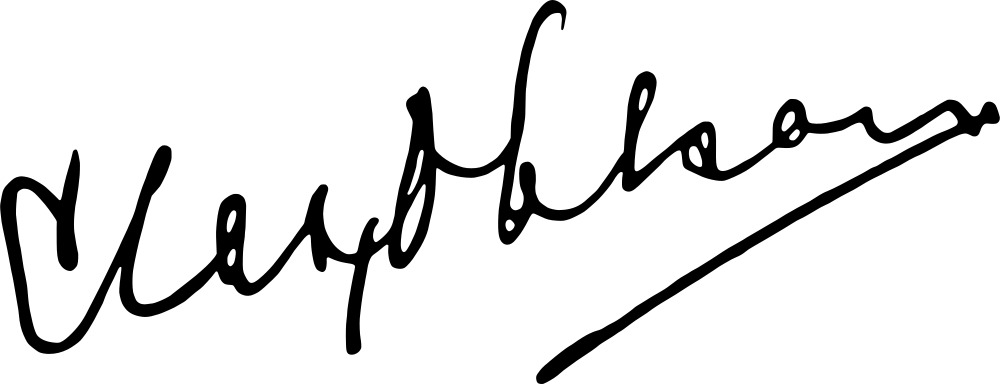
Signature of: clas ohlson